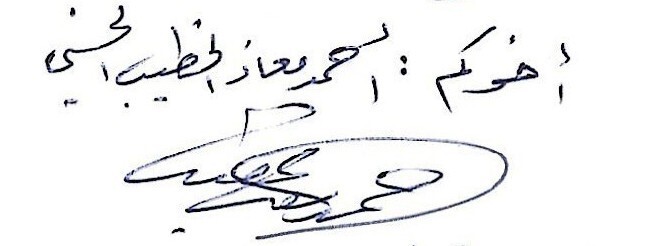
Signature of: moaz khatib